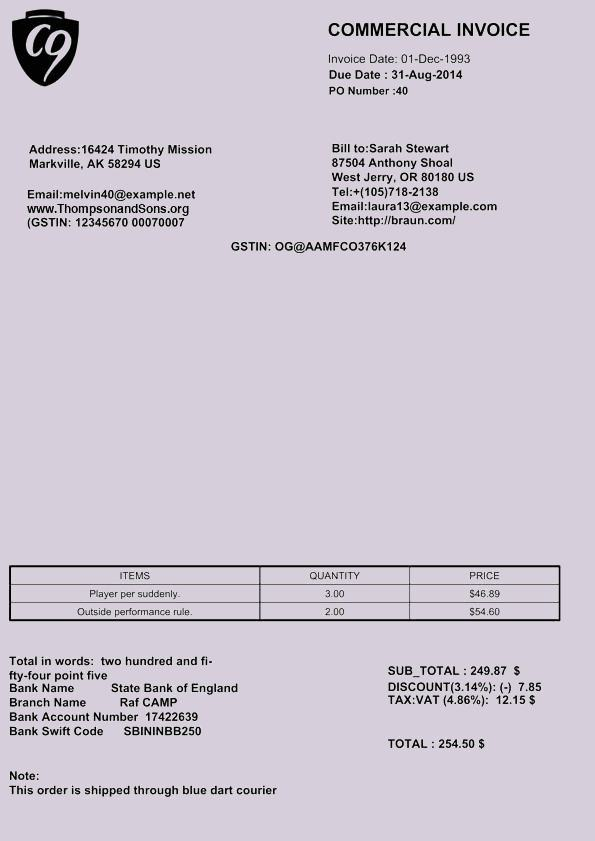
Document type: Invoice